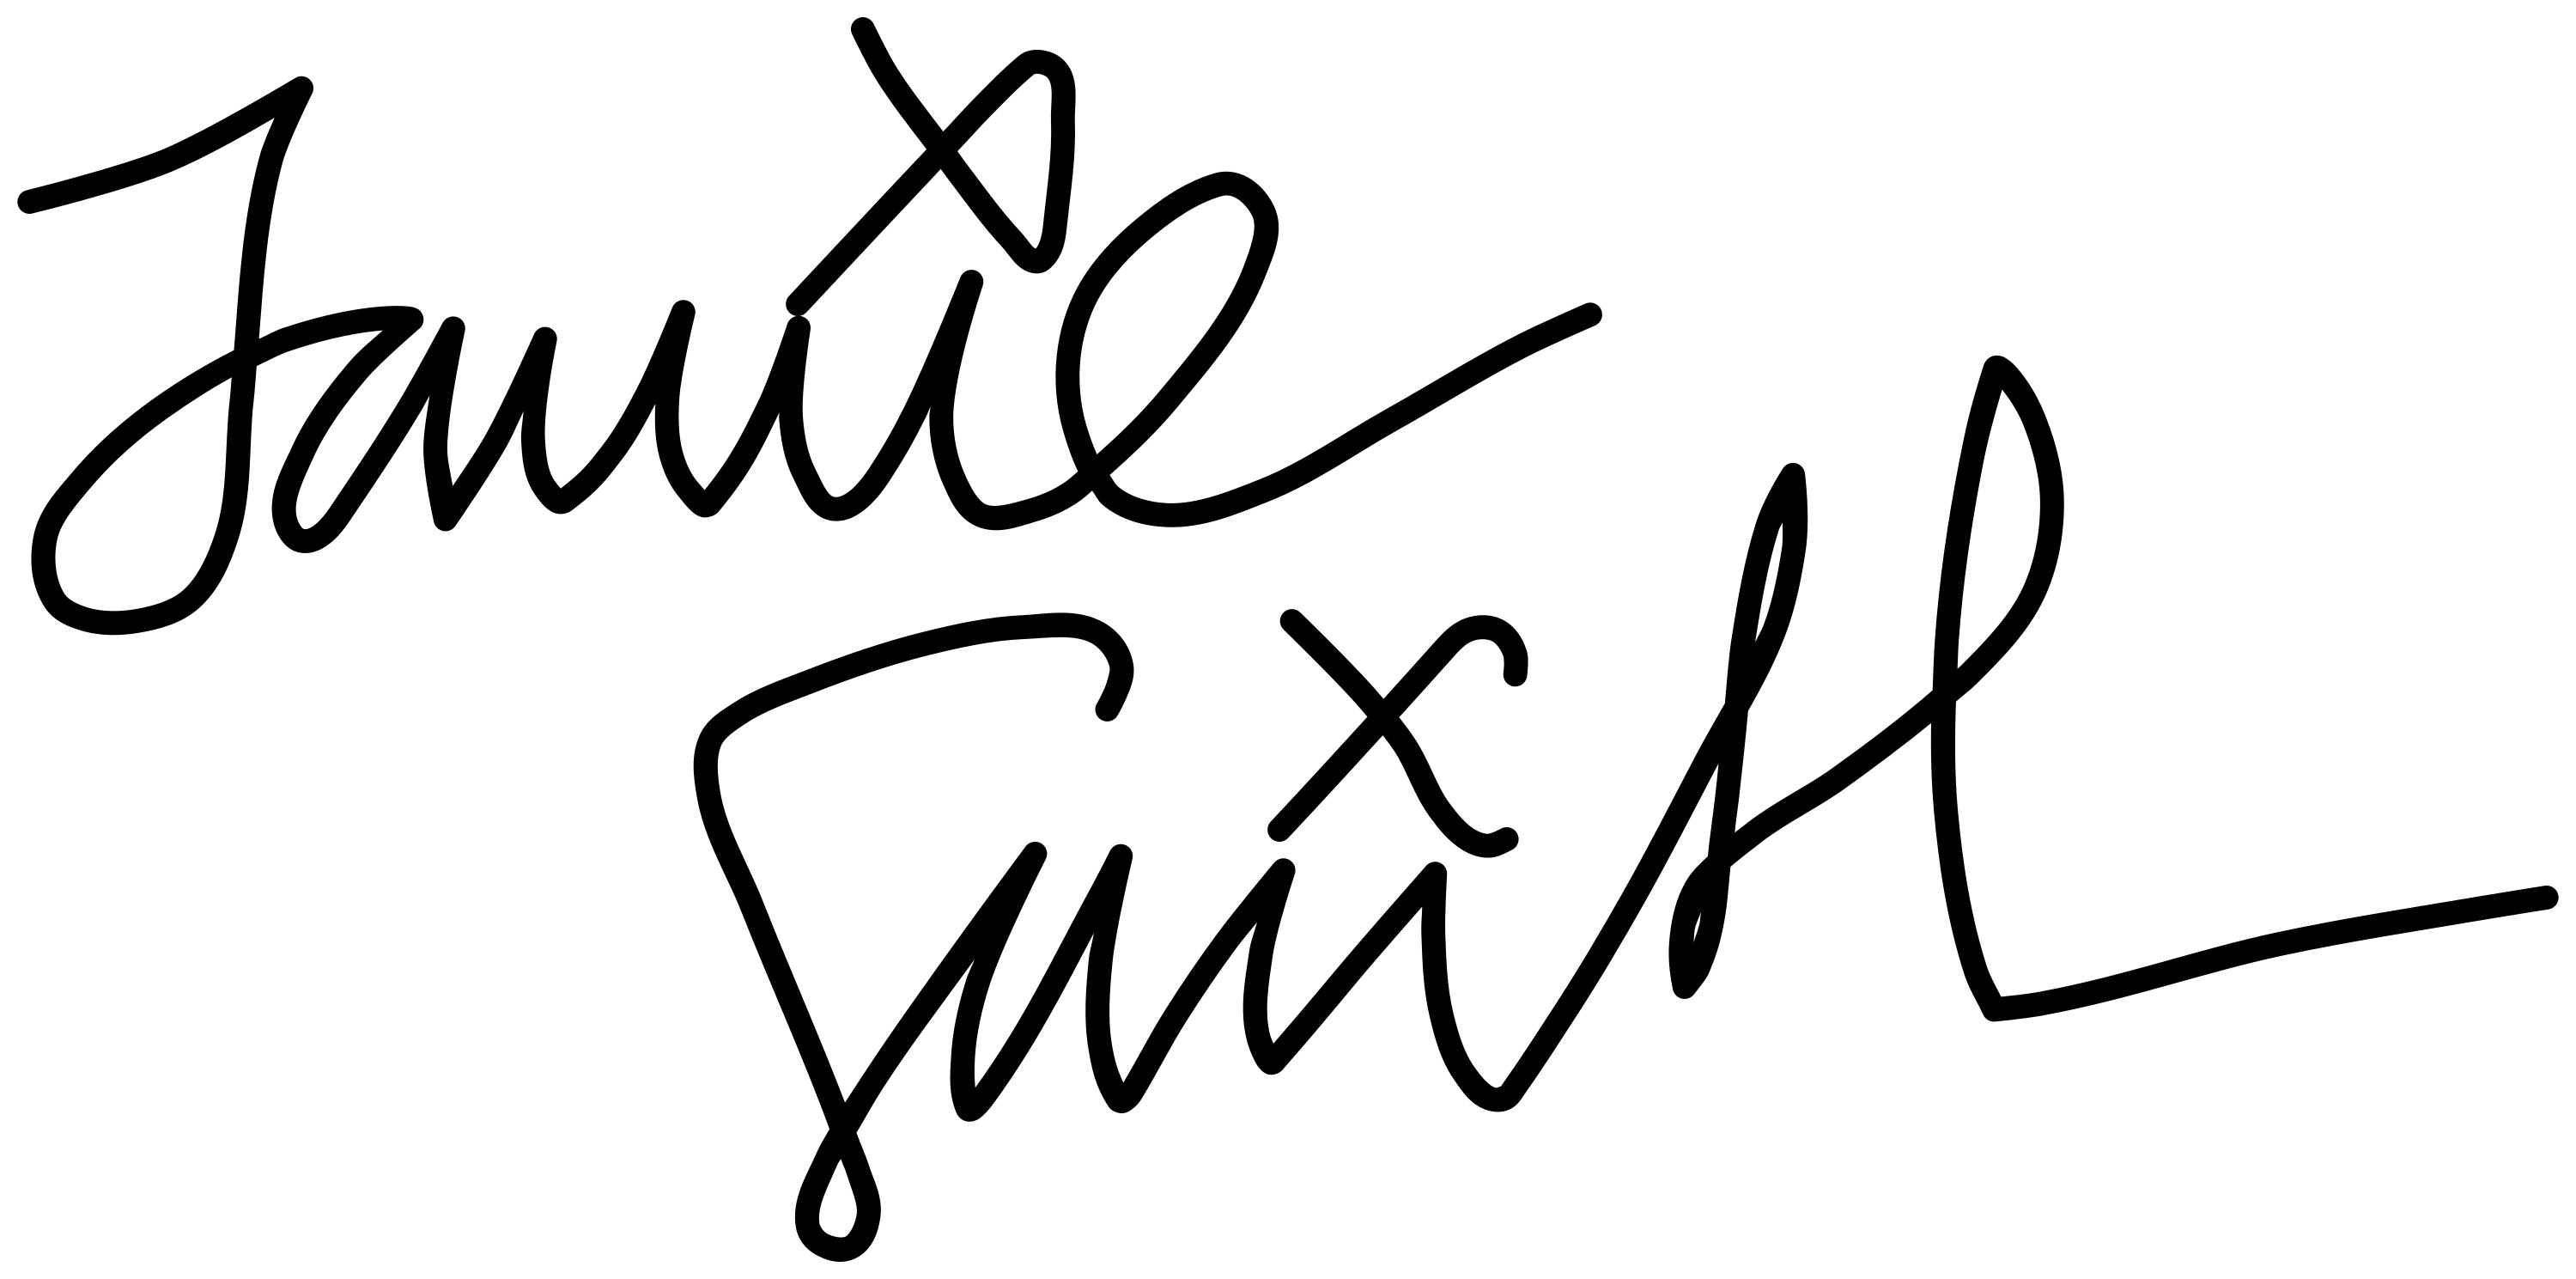
Signature of: jamie xx